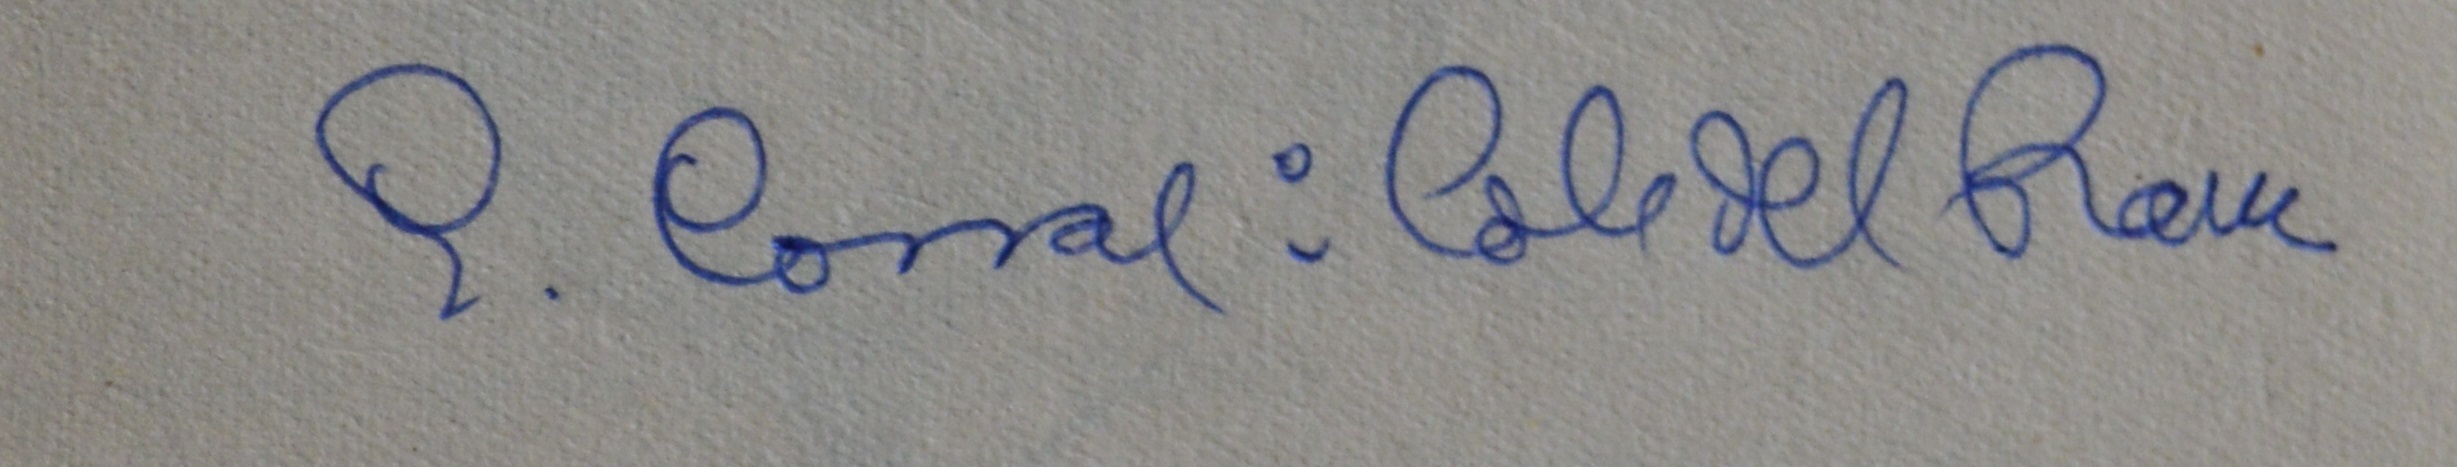
Signature of: ernest corral i coll de ram